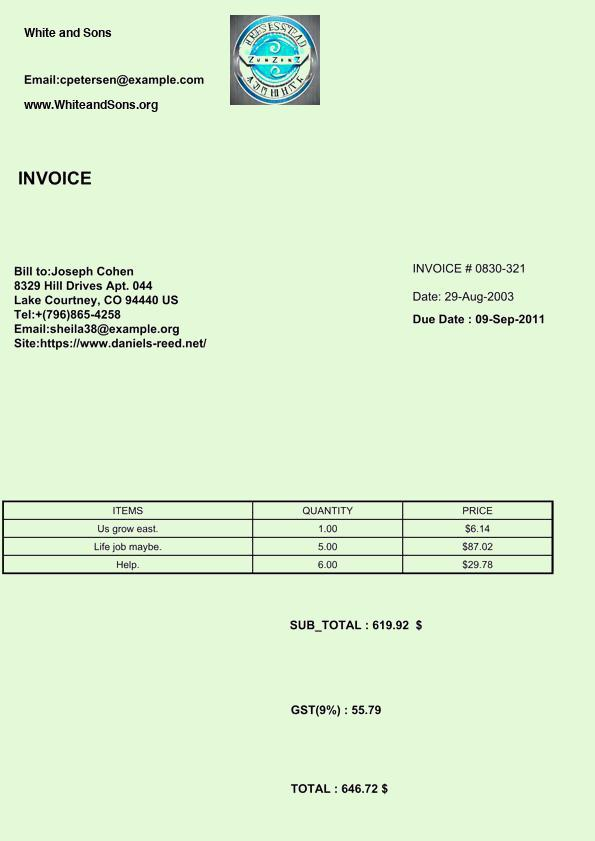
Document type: Invoice